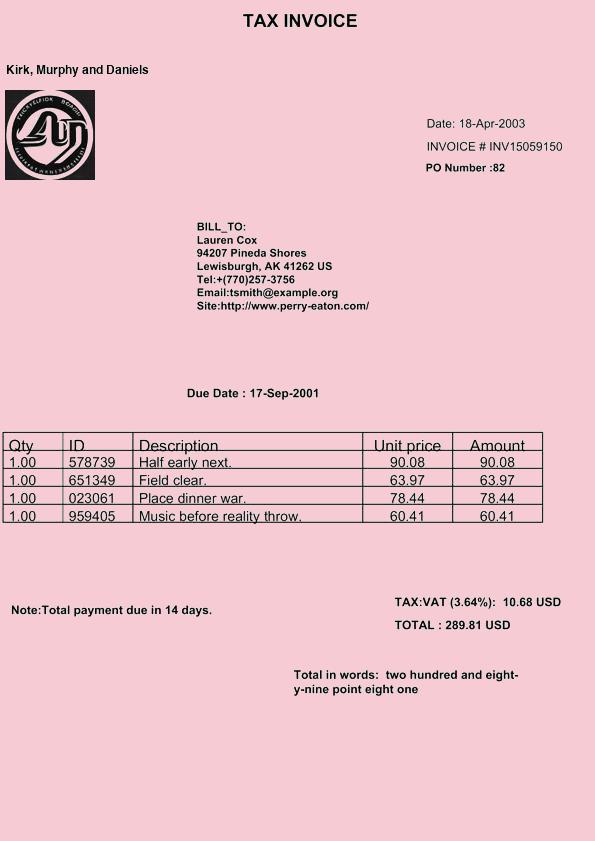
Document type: Invoice